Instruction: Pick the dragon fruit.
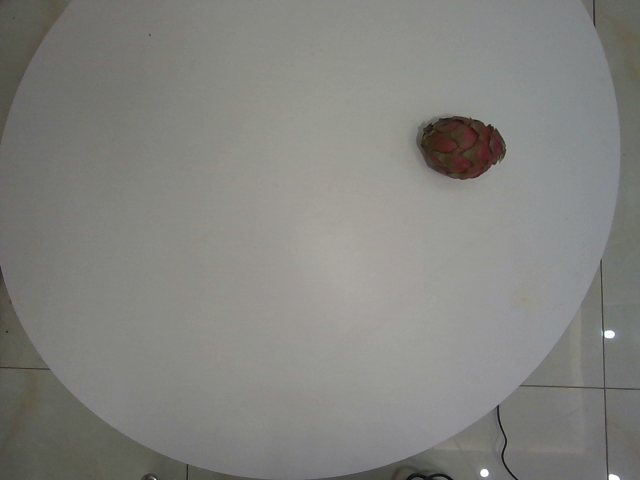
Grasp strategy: vertical